Question: In what way does the history help explain the case?
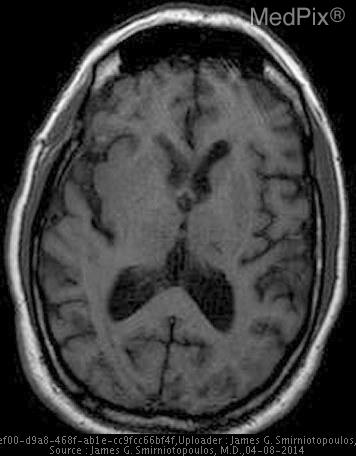
Answer: The patient's history of 79 y.o. man had 2 episodes (approx. 2 months apart) of sudden expressive aphasia (word finding difficulty) lasting 30 - 45 minutes - each with complete resolution. The first episode was in early four months ago; and, the most recent was three months ago.  He was labeled with a TIA diagnosis; and, had negative carotid US and negative echocardiograms (for thrombus) - but with a <50% carotid stenosis.

PMH - He has atrial fibrillation and has always been appropriately anticoagulated with warfarin.   He does not drink EtOH or smoke, he has medication-controlled hypertension. is key in understanding the case.